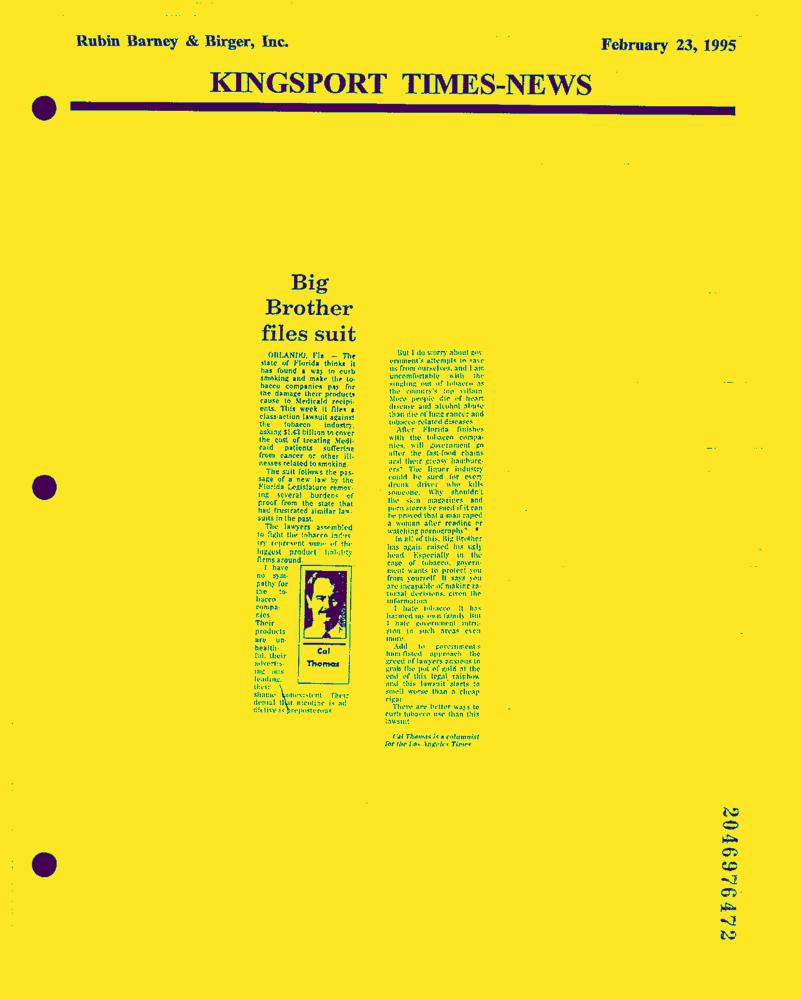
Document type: News-Article